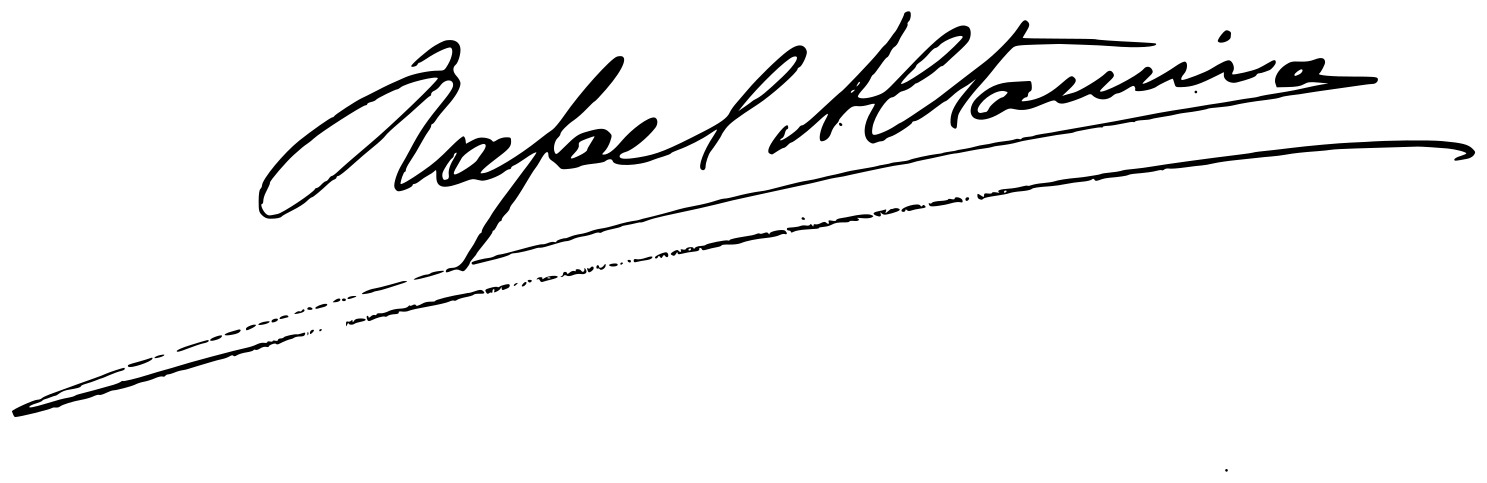
Signature of: rafael altamira y crevea